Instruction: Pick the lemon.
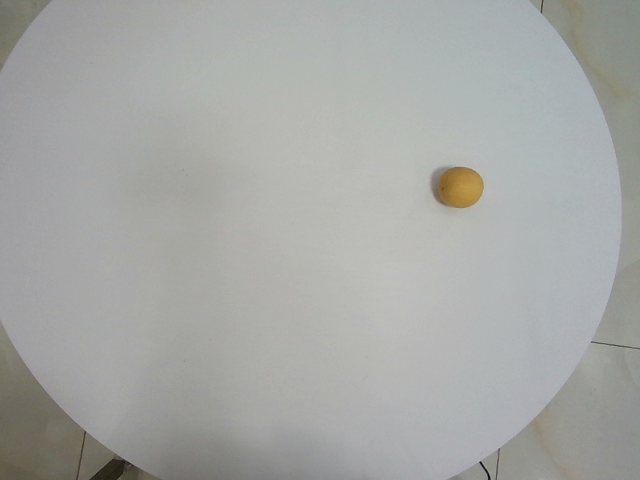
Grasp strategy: vertical